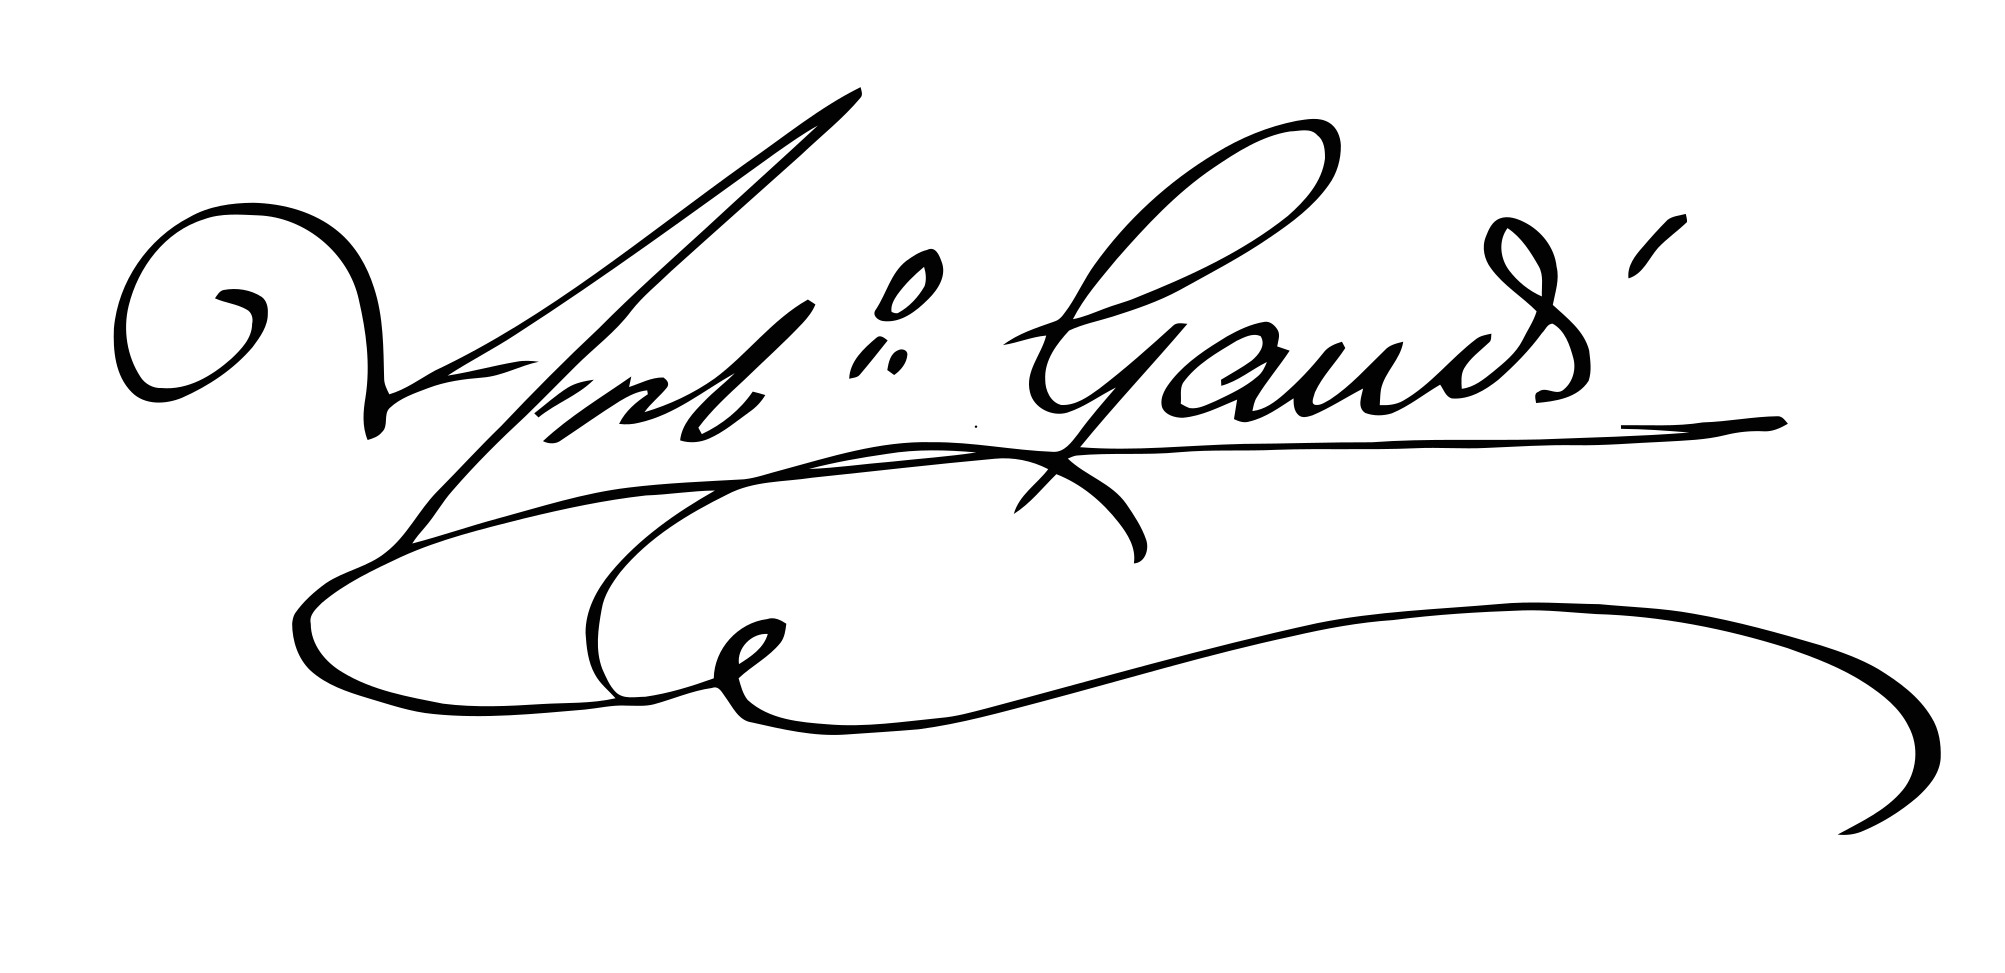
Signature of: antoni gaudí